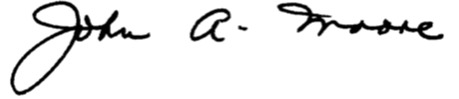
Signature of: john alexander moore